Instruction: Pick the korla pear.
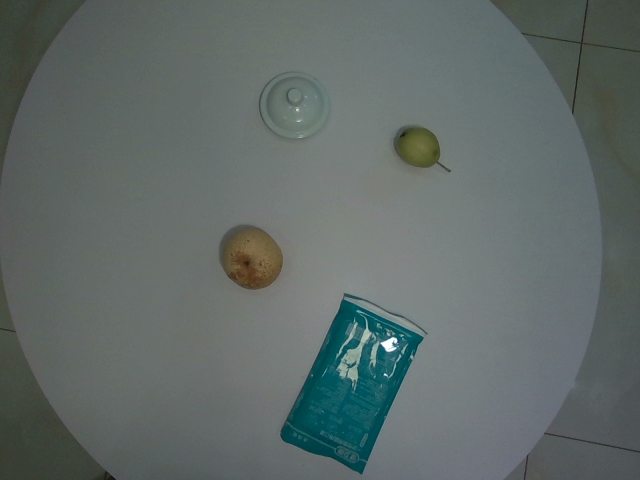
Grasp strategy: vertical